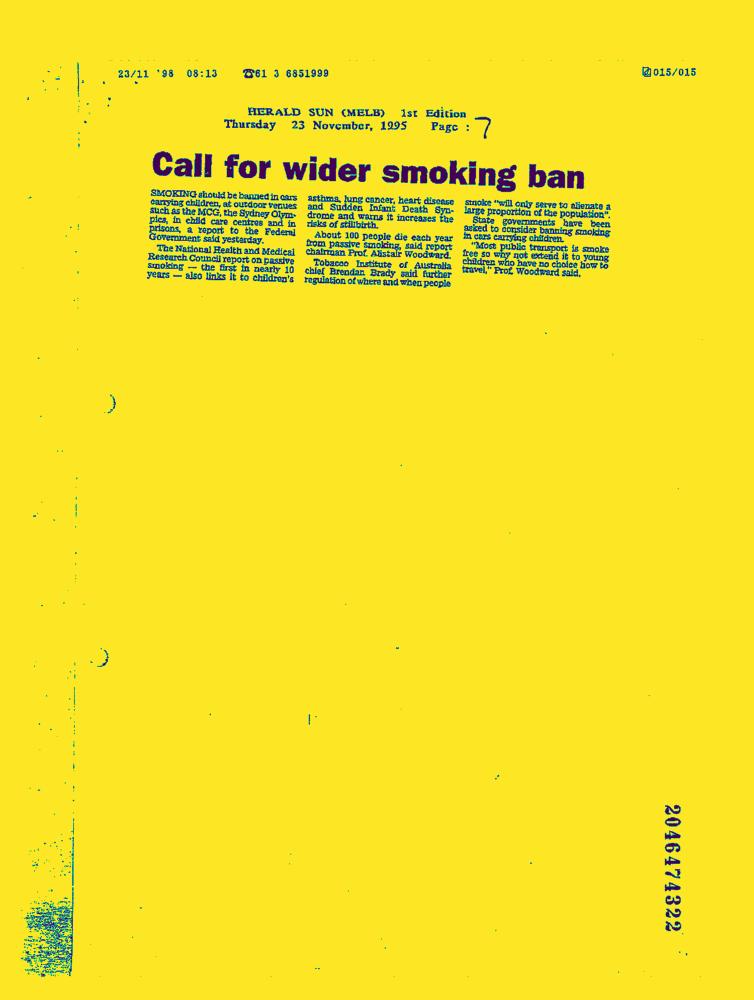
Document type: News-Article